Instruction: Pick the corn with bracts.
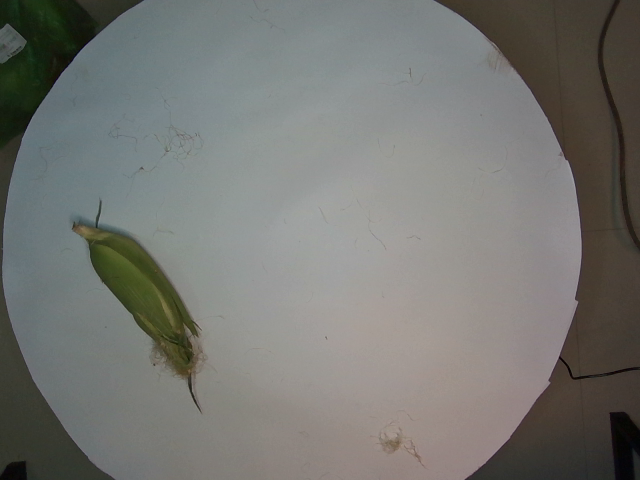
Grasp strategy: vertical